Question: What is the suspected problem?
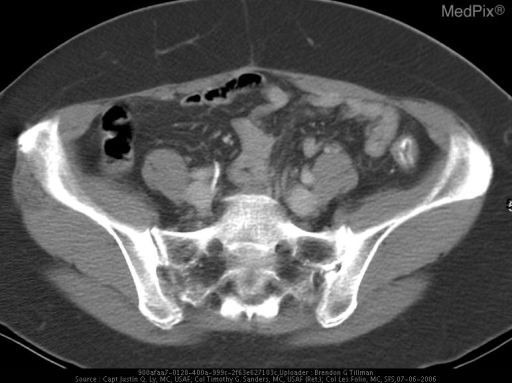
Answer: The findings suggest Abdominal radiography showed subtle curvilinear densities overlying in the left lower quadrant and central within the pelvis.  This was confirmed on intravenous contrast-enhanced abdominopelvic CT to be the caused by thin mucosal surface calcifications within the descending and sigmoid colons.  Incidental note is made of thin right hepatic lobe capsule calcifications.. Axial intravenous contast-enhanced CT image at the level of the lower abdomen. The patient might have a history of A 51-year-old woman presents with chronic left flank and pelvic pain.  Her past medical history is remarkable for a remote liver biopsy.  She reports prior travel to several Asian countries.  Surgical history is notable for a prior cesarean section..